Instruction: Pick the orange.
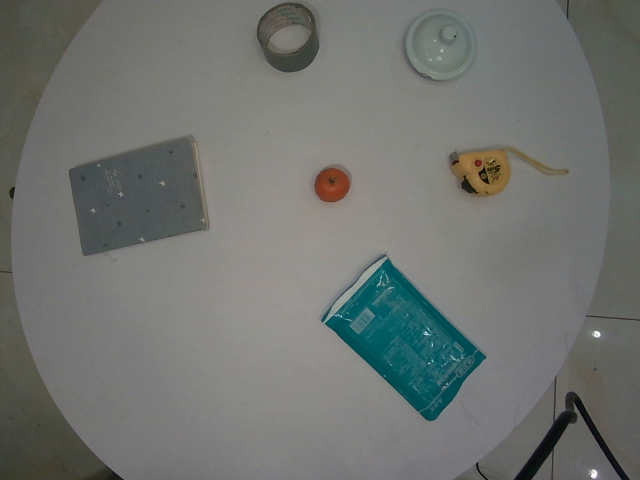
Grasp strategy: vertical